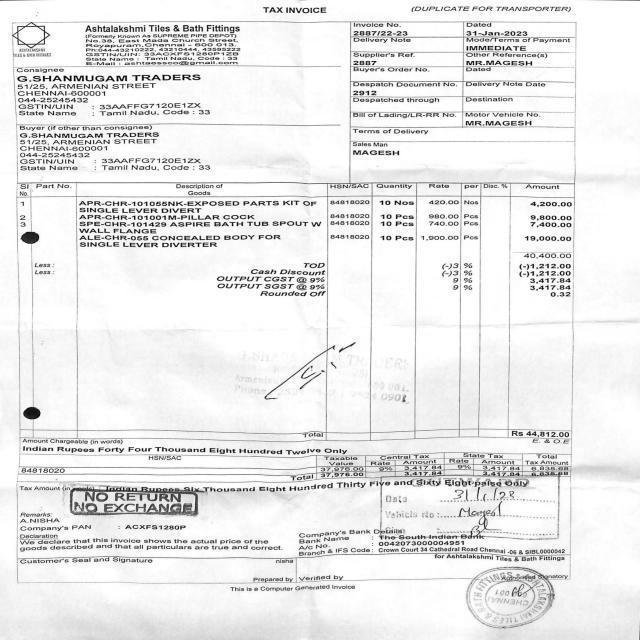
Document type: Invoice